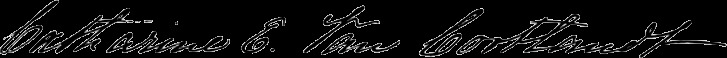
Signature of: catherine elizabeth van cortlandt